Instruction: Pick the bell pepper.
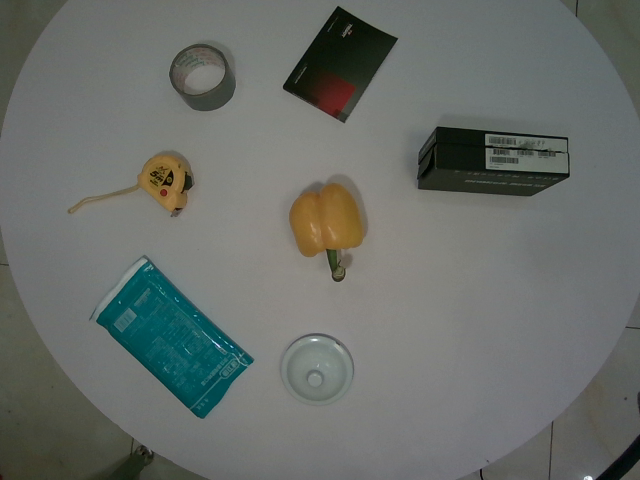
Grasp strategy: vertical